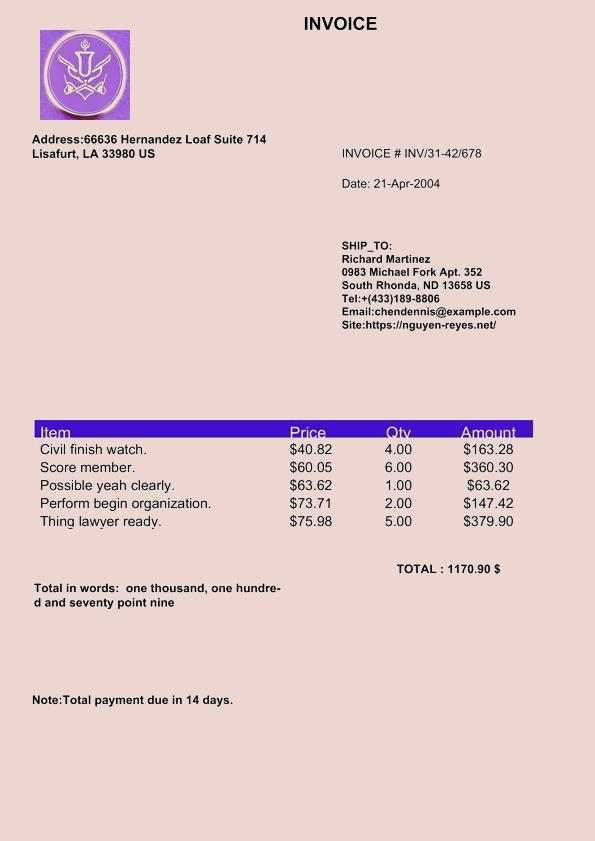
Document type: Invoice